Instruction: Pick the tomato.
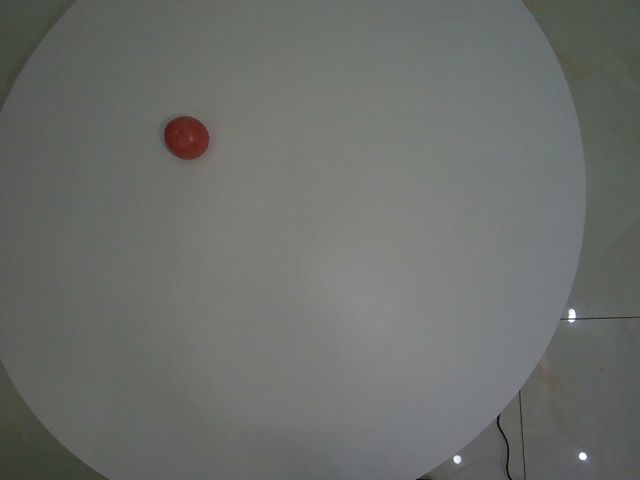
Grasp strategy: vertical